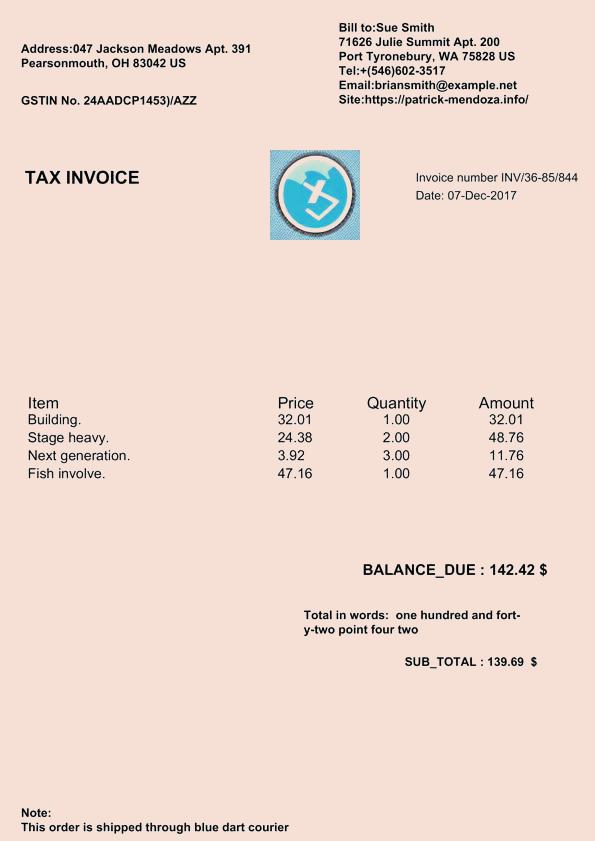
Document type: Invoice